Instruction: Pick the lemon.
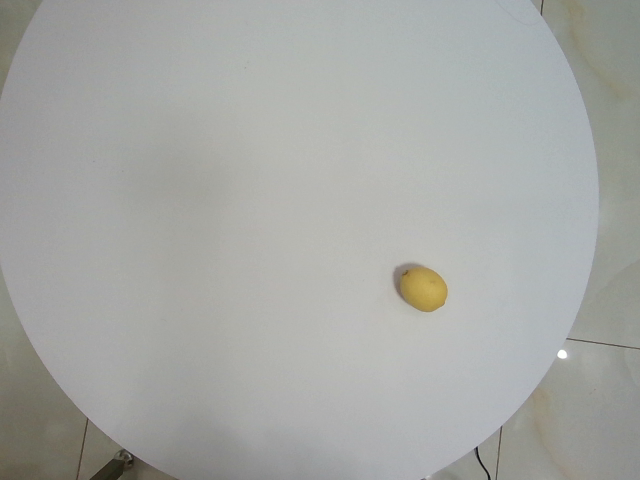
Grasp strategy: vertical